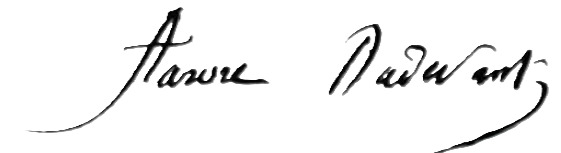
Signature of: aurore sand